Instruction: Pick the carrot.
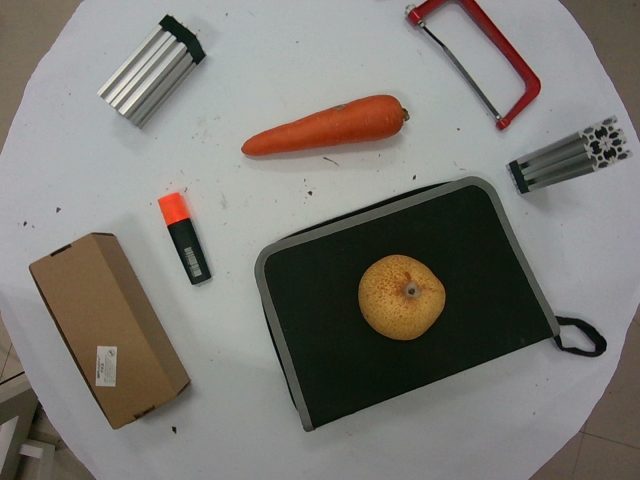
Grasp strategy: vertical